Question: What type of tax is indicated in the document, personal property or real estate?
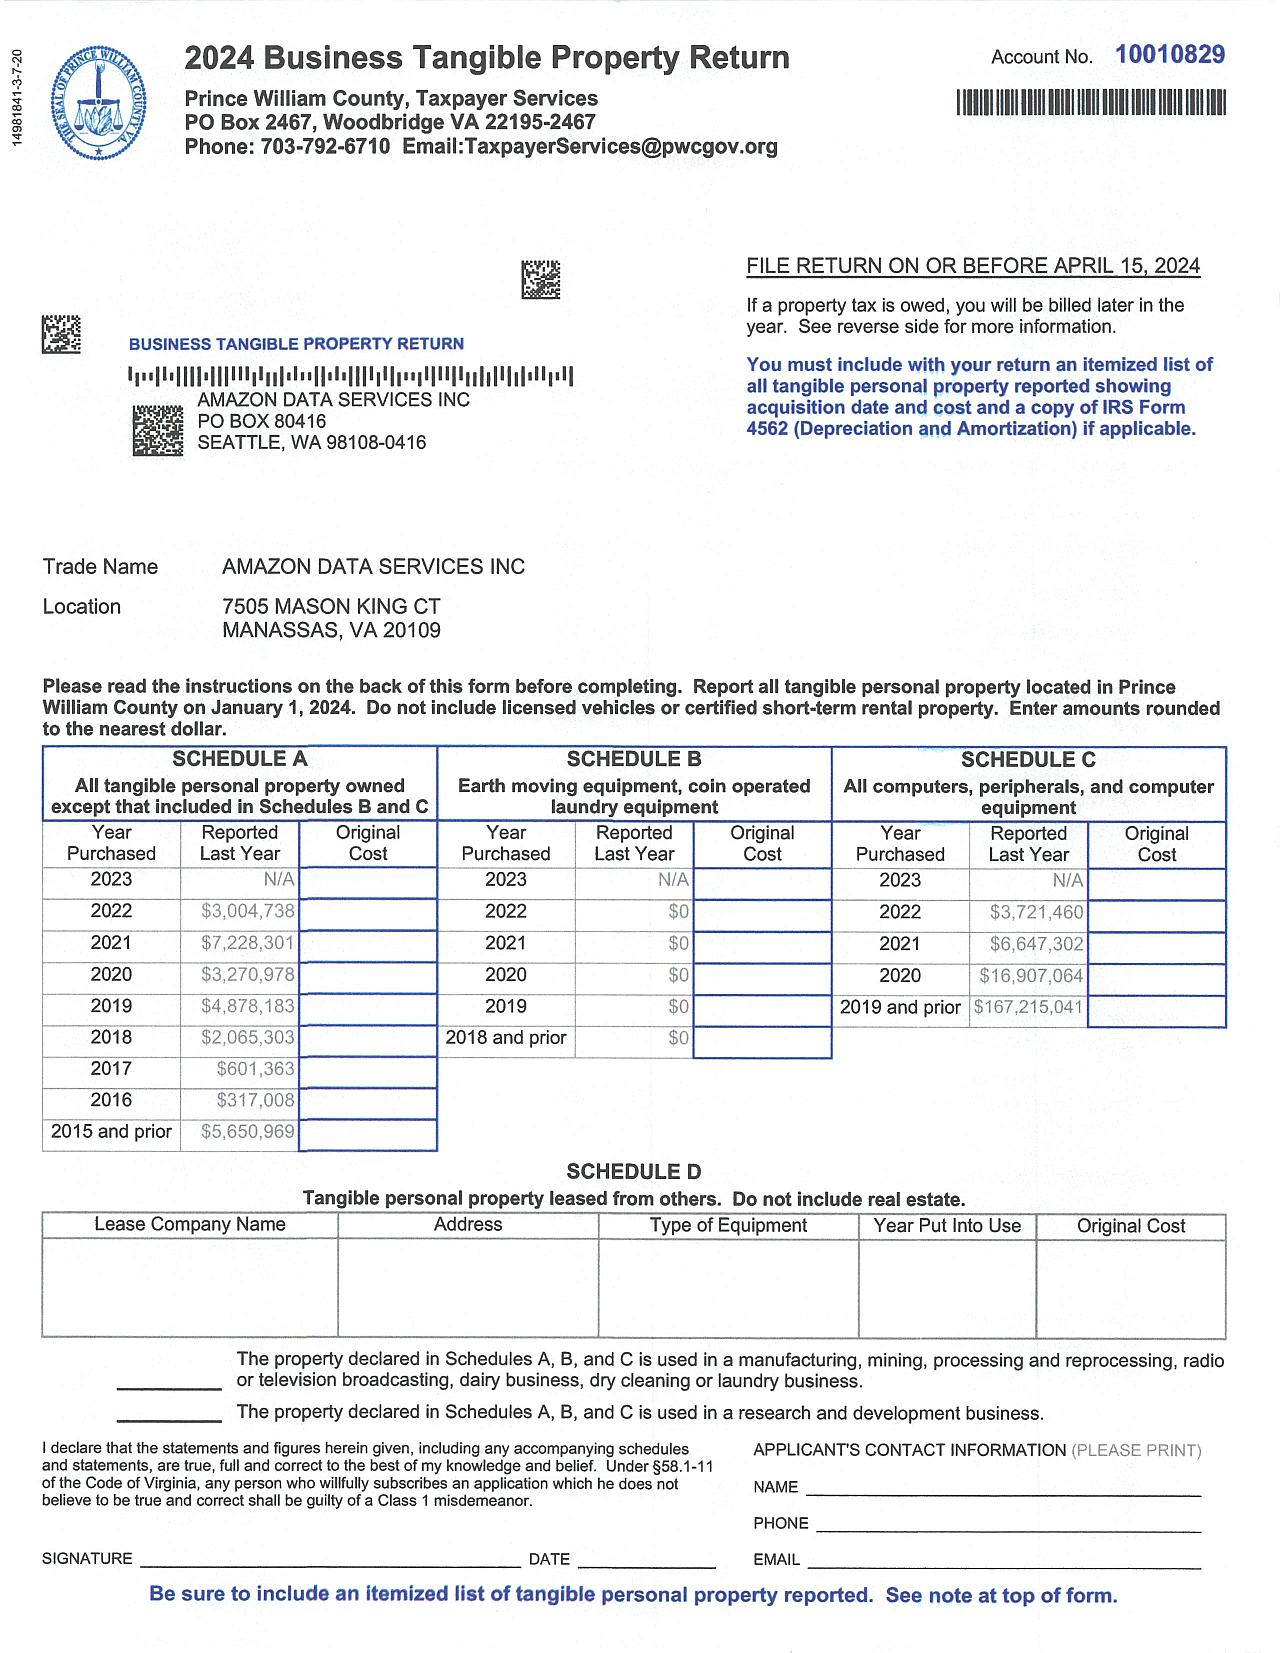
Answer: "Business Tangible Property Return"